Question: What could the diagnosis suggest?
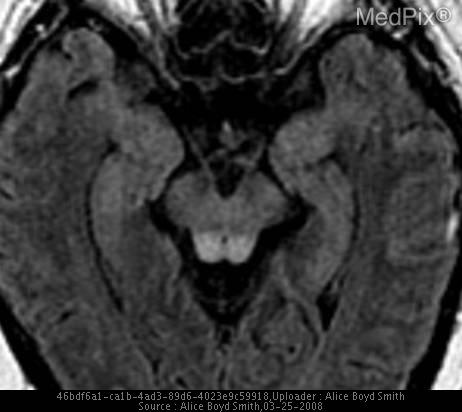
Answer: The possible diagnosis includes •  bilateral thalamic glioma
•  metabolic/toxic processes (Wernicke encephalopathy, Leigh disease, Wilson disease)
•  infectious agents (Japanese and West Nile encephalitis, Creutzfeldt-Jakob disease)
•  vascular lesions(deep venous thrombosis, top of the basilar syndrome, infarction of the artery of Percheron).